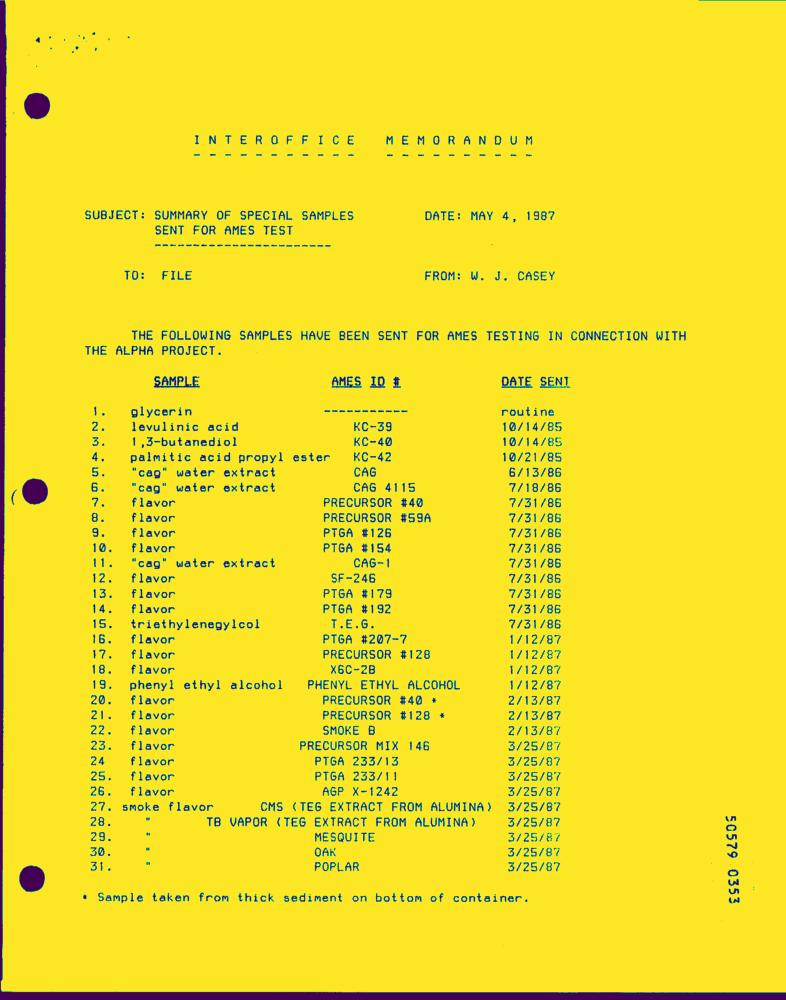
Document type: Letter-Doc